Question: What is the suspected problem?
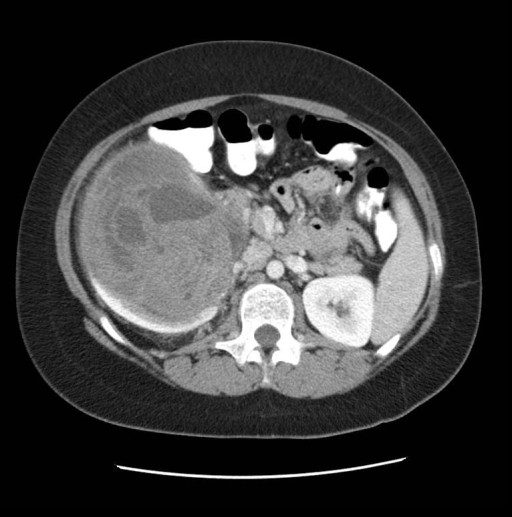
Answer: The findings suggest RUQ Ultrasound:  A large mass is seen in the right upper quadrant in the expected placement of the right kidney.   The mass appears heterogeneous with multiple cystic components.  The mass appears somewhat well marginated.  No hypervascularity is seen.  A wedge of renal parenchyma can be seen at the interface of the tumor and the liver on slide #2.
Abd. CT:   A 14cm, heterogenous renal mass extending from the right kidney with surrounding rim of renal parenchyma.  There are multiple low density collections within the mass.  There is no evidence of fat within the mass or calcifications (suggesting against renal angiomyolipoma or rhabdoid tumor of the kidney respectively).  Both kidneys demonstrate contrast enhancement and excretion.  No obvious tumor extensions into the renal vein or inferior vena cava is noted.  Mildly enlarged mesenteric lymph nodes adjacent to the kidney suggest possible malignant spread or may be reactive.. Abd. CT:   A 14cm, heterogenous renal mass extending from the right kidney with surrounding rim of renal parenchyma.  There are multiple low density collections within the mass.  There is no evidence of fat within the mass or calcifications (suggesting against renal angiomyolipoma or rhabdoid tumor of the kidney respectively).  Both kidneys demonstrate contrast enhancement and excretion.  No obvious tumor extensions into the renal vein or inferior vena cava is noted.  Mildly enlarged mesenteric lymph nodes adjacent to the kidney suggest possible malignant spread or may be reactive. The patient might have a history of 13 year old Caucasian female who presented to the ER following a two week history of right sided abdominal pain and one episode of hematuria (patient was not currently menstruating).  Patient denies fever, weight loss, nausea, vomiting..